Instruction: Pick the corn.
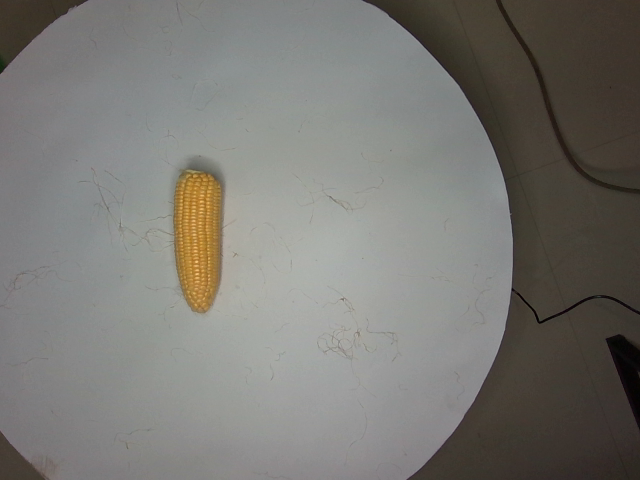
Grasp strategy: vertical